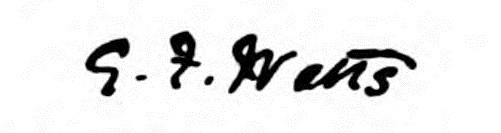
Signature of: george frederic watts